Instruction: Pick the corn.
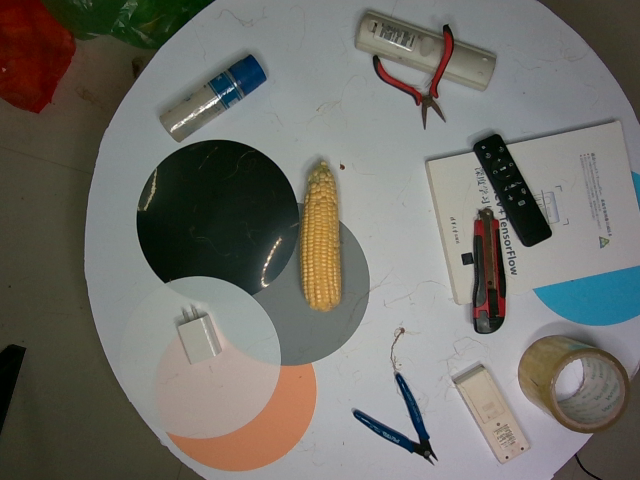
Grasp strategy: vertical